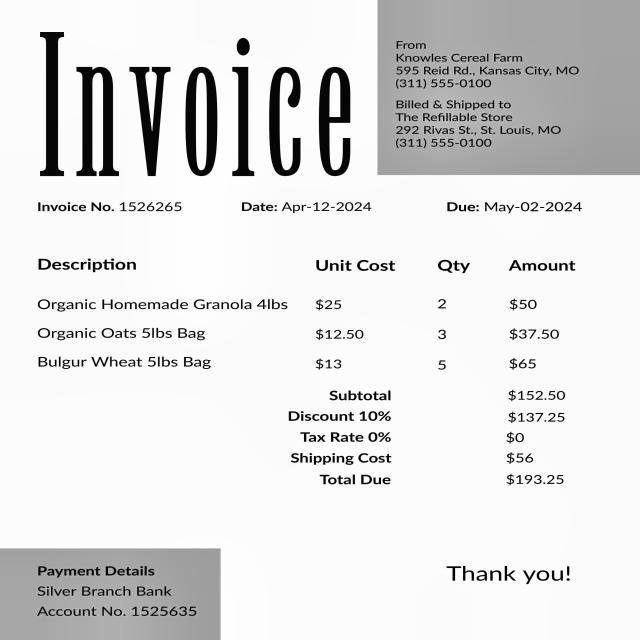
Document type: Invoice